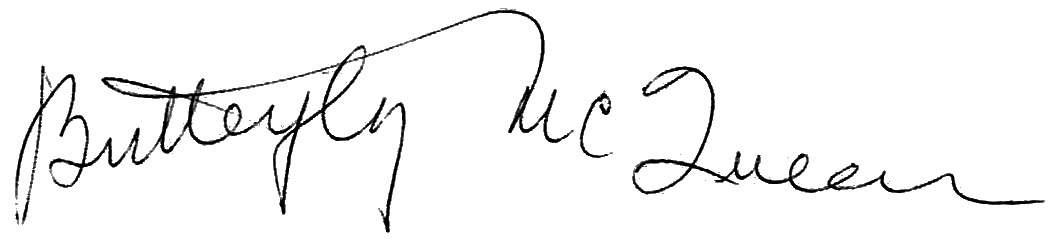
Signature of: butterfly mcqueen